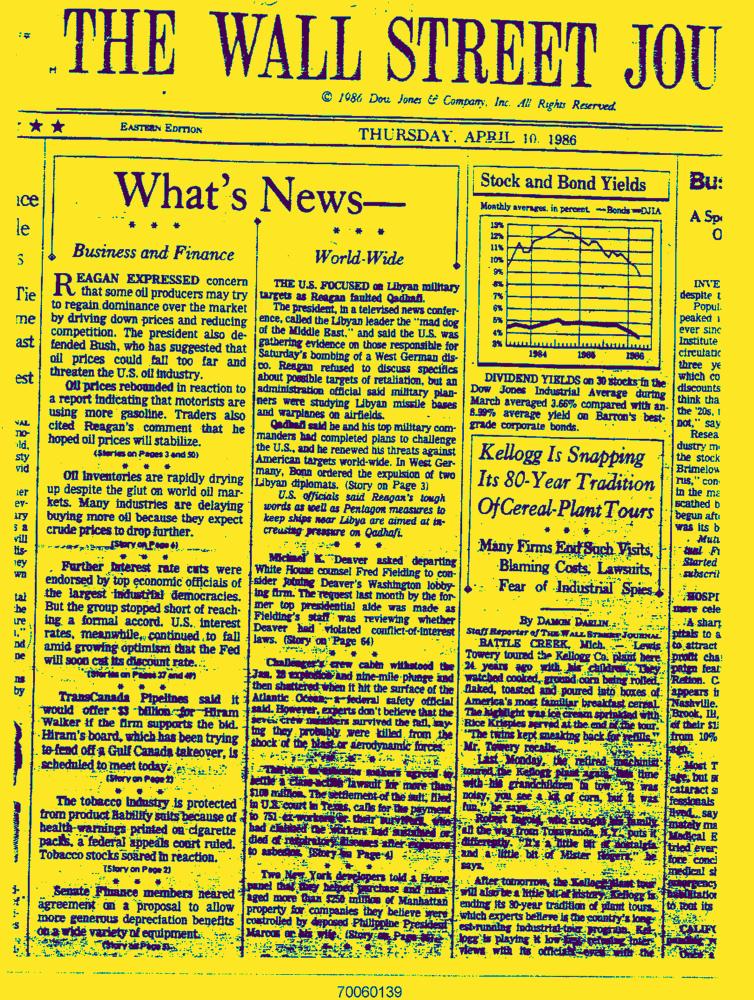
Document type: News-Article